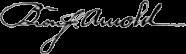
Signature of: bion j arnold